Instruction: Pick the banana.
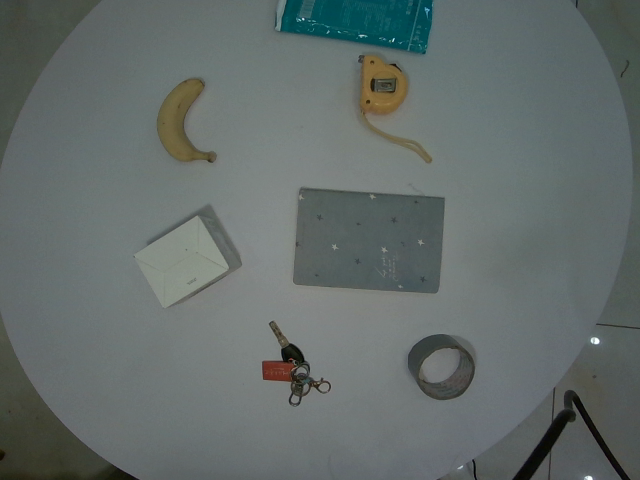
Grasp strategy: vertical